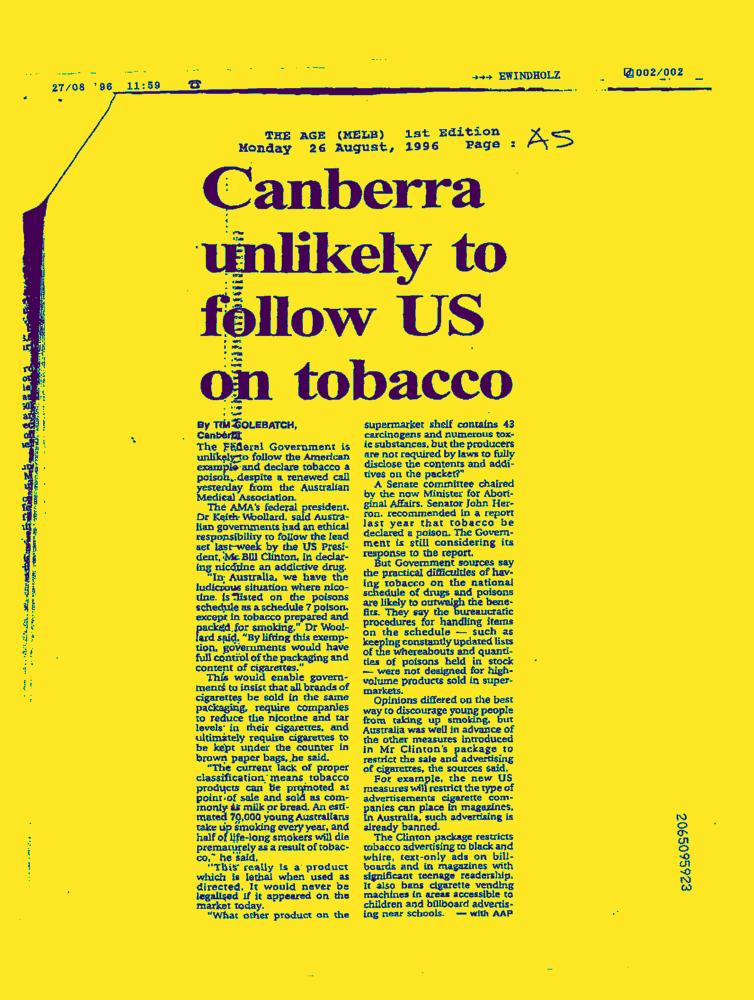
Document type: News-Article